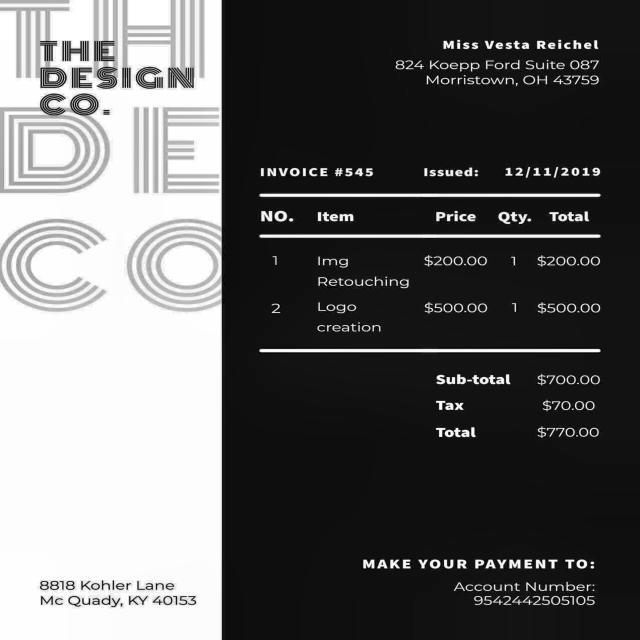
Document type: Invoice